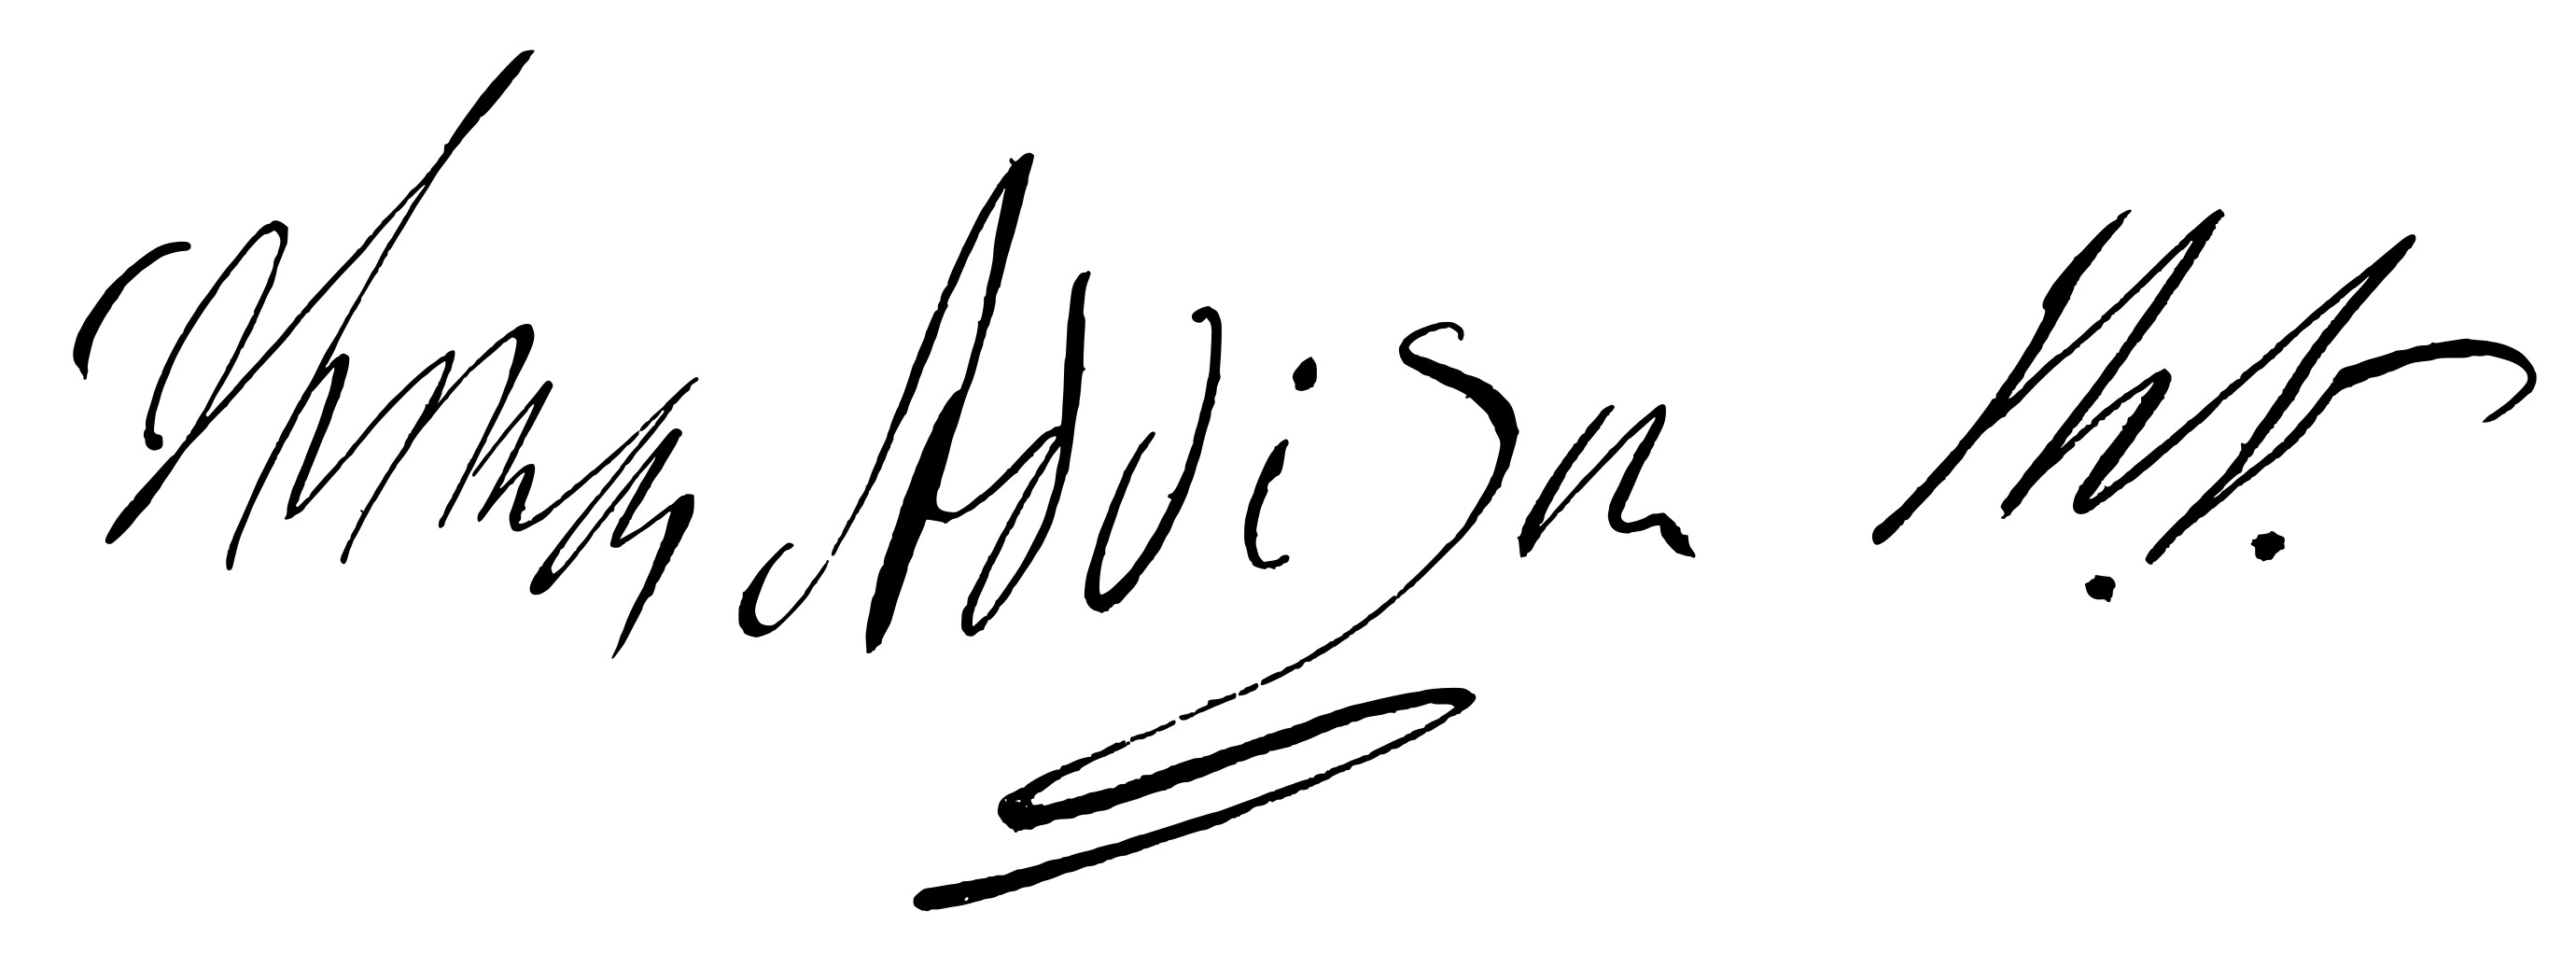
Signature of: thomas addison